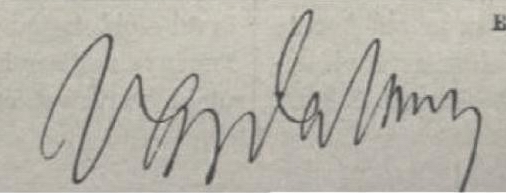
Signature of: jános vajda